Question: In what way does the history help explain the case?
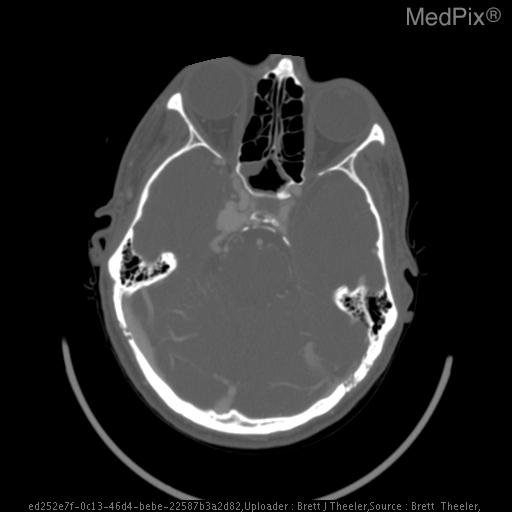
Answer: The patient's history of 20 y/o male inside HUM-V when hit with an RPG (rocket propelled grenade). is key in understanding the case.